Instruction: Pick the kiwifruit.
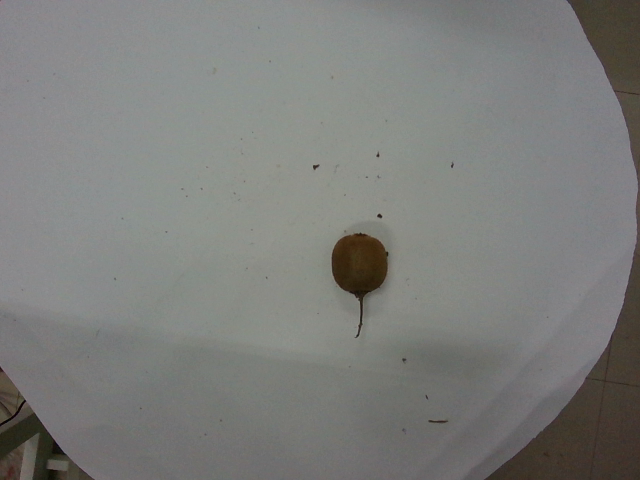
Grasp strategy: vertical